Question: What appears to be the issue?
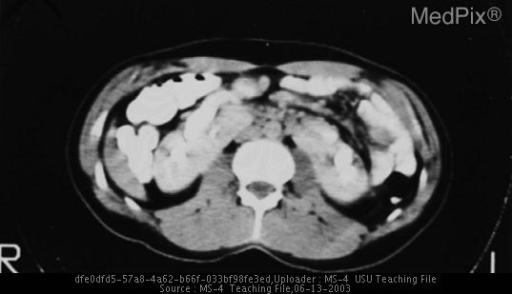
Answer: The findings suggest CT shows that the isthmus of the horseshoe kidney is thick and enhances to the same degree as the rest of the kidney, proving it to be functioning renal tissue rather than simply a fibrous band.  Notice that the isthmus of the horseshoe kidney is constrained by the inferior mesenteric artery, the structure that prevented tis continued ascention within the abdomen.  Note on conventional angiography that supernumary renal arteries are present bilaterally, a common finding associated with this entity.
Note the severe bilateral hydronephrosis secondary, in all likelyhood, to severe vesicoureteric reflux.  the IUP show a duplicated ureter on the right.. HORSESHOE KIDNEY. The patient might have a history of Editor's note:  Although no history was provided by the author of this case file, in all likelyhood this patient presented with a history of recurrent urinary tract infection.
Ureterovesicular junction obstruction is commonly associated with this entity due to abnormal insertions of the ureters into the bladder.  UPJ obstructions is also common and duplicated ureters may also be present.  In this patient, note the double ureter on the right. Together, these abnormalities lead to hydronephrosis, recurrent infections and stone fomation..